Question: What is the main concern?
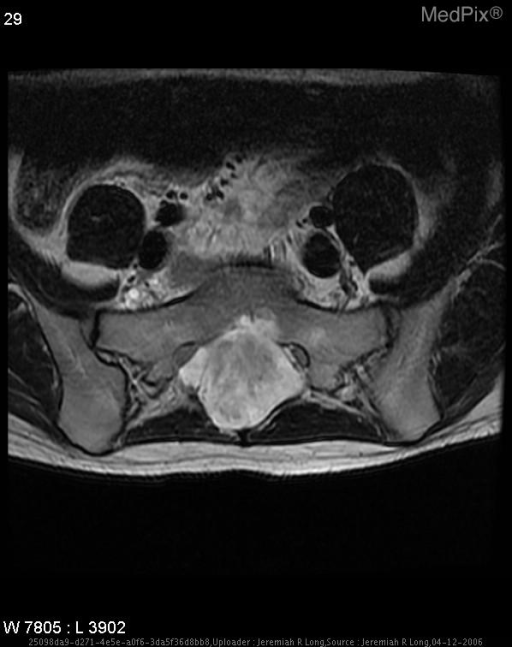
Answer: The findings suggest In the spinal canal, from approximately the mid body of T11 through the sacrum, is a large expansile intradural mass which is isointense to the cord on T1, hyperintense to the cord on T2 and avidly enhances with gadolinium albeit eterogeneously.  Marked scalloping of the posterior vertebral bodies is noted most marked in the sacrum.

	This mass in the lumbar region extends into the neural foramina at all levels and expands the neural foramina at the lower segments with extension out of the right neural foramina at L5-S1.
	At the level of L4, there is a focal T2 bright lesion which may represent a small fatty element or small region of hemorrhage.. In the spinal canal, from approximately the mid body of T11 through the sacrum, is a large expansile intradural mass which is isointense to the cord on T1, hyperintense to the cord on T2 and avidly enhances with gadolinium albeit heterogeneous.  Marked scalloping of the posterior vertebral bodies is noted at these levels which increased extending caudally, most marked in the
sacrum.  There is also canal expansion at L5 and into the sacrum.
	This mass in the lumbar region extends into the neural foramina at all levels and expands the neural foramina at the lower segments with likely extension out of the right neural foramina at L5-S1.
	At the level of L4, within the mass within the canal, there is a focal T2 bright lesion which may represent a small fatty element or small region of hemorrhage.. The patient might have a history of 19 year-old male with a six-month history of back pain and right leg weakness.